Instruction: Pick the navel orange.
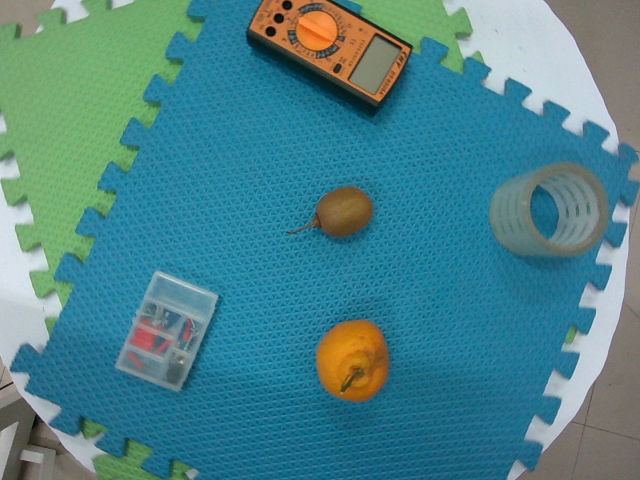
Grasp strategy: vertical